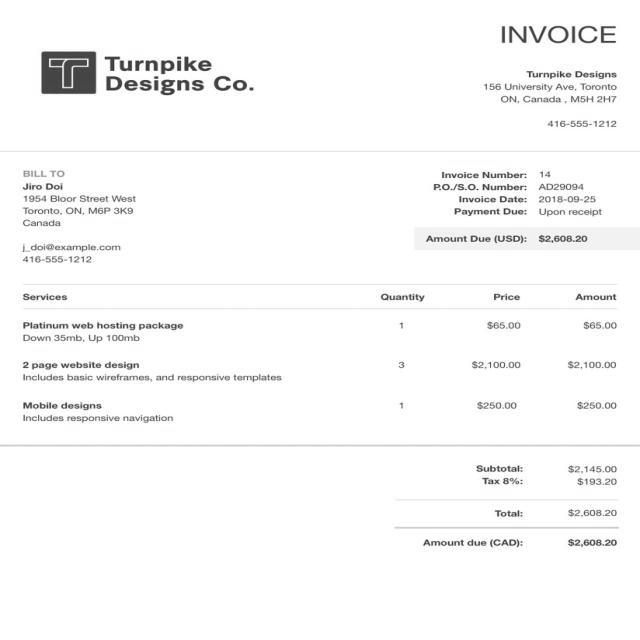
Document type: Invoice